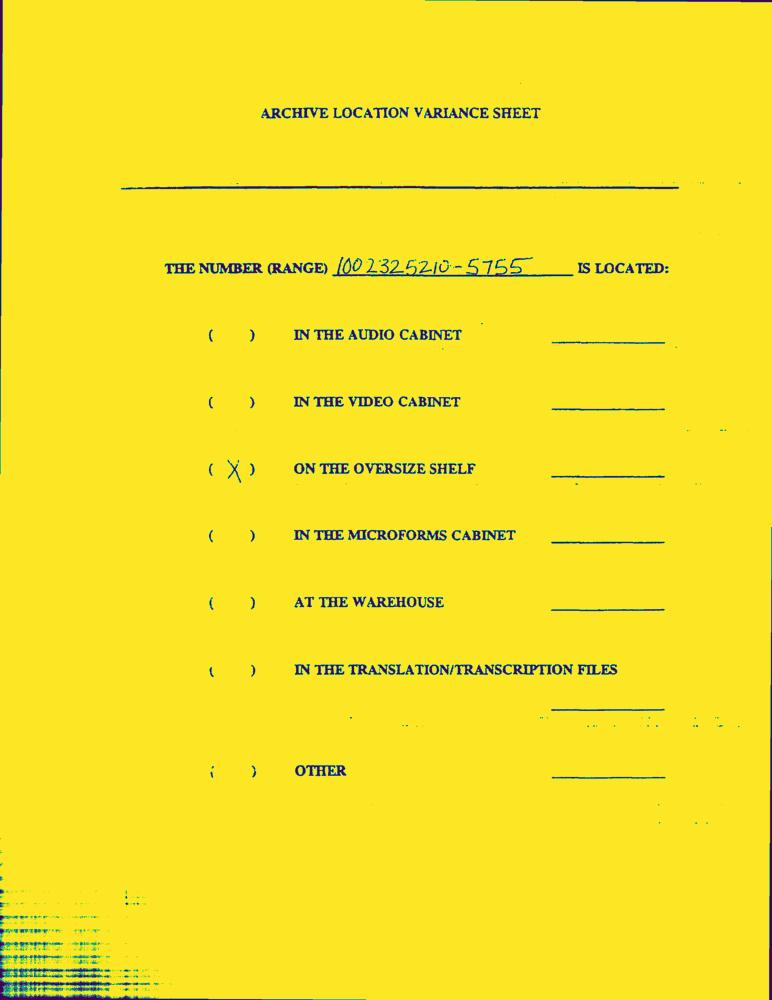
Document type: AD